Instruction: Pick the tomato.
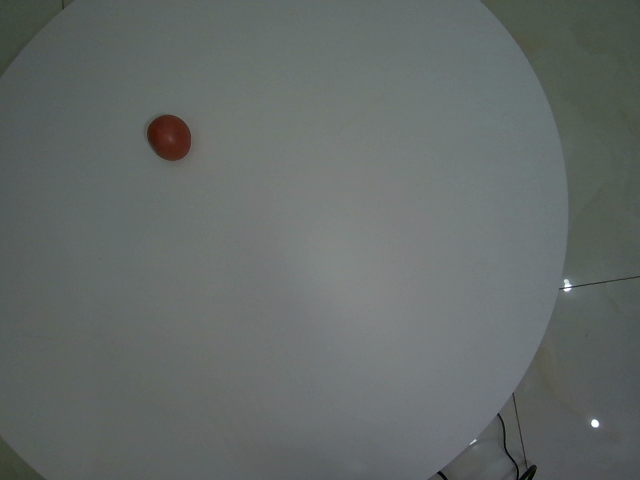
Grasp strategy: vertical